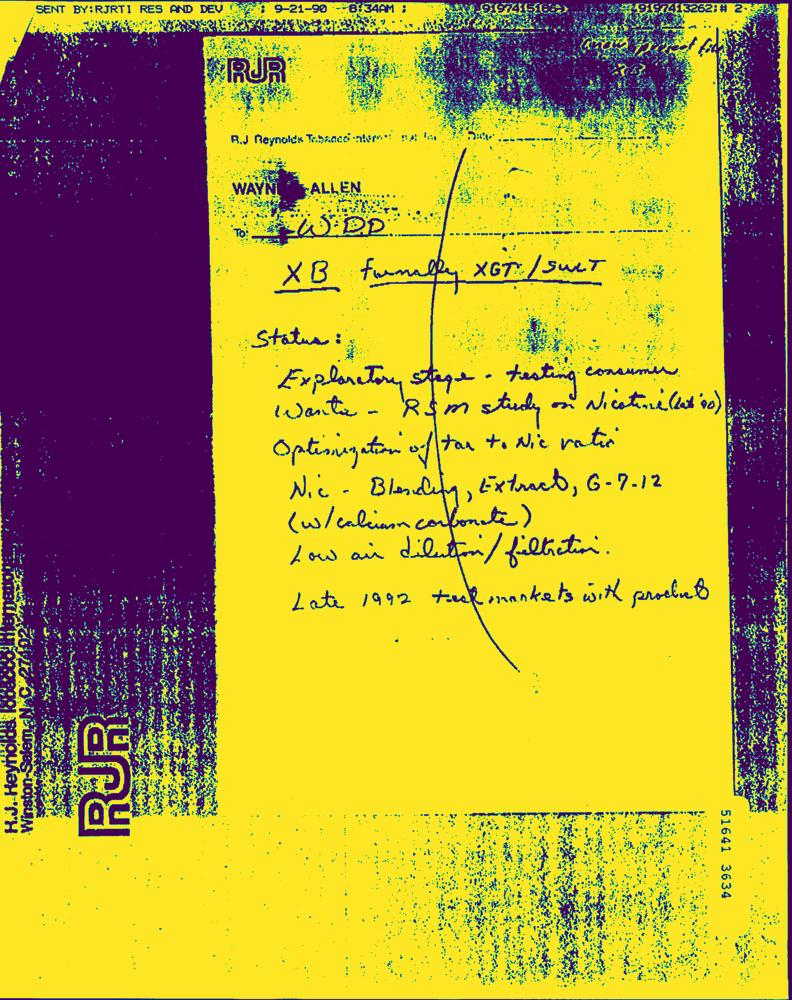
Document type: Hand-Written